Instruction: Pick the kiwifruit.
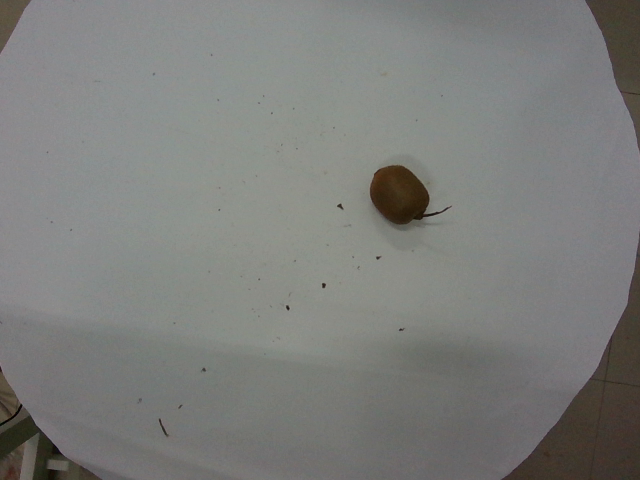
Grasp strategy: vertical